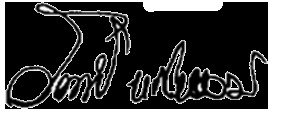
Signature of: q13022061